Question: What is the date of the hearing as scheduled in the document?
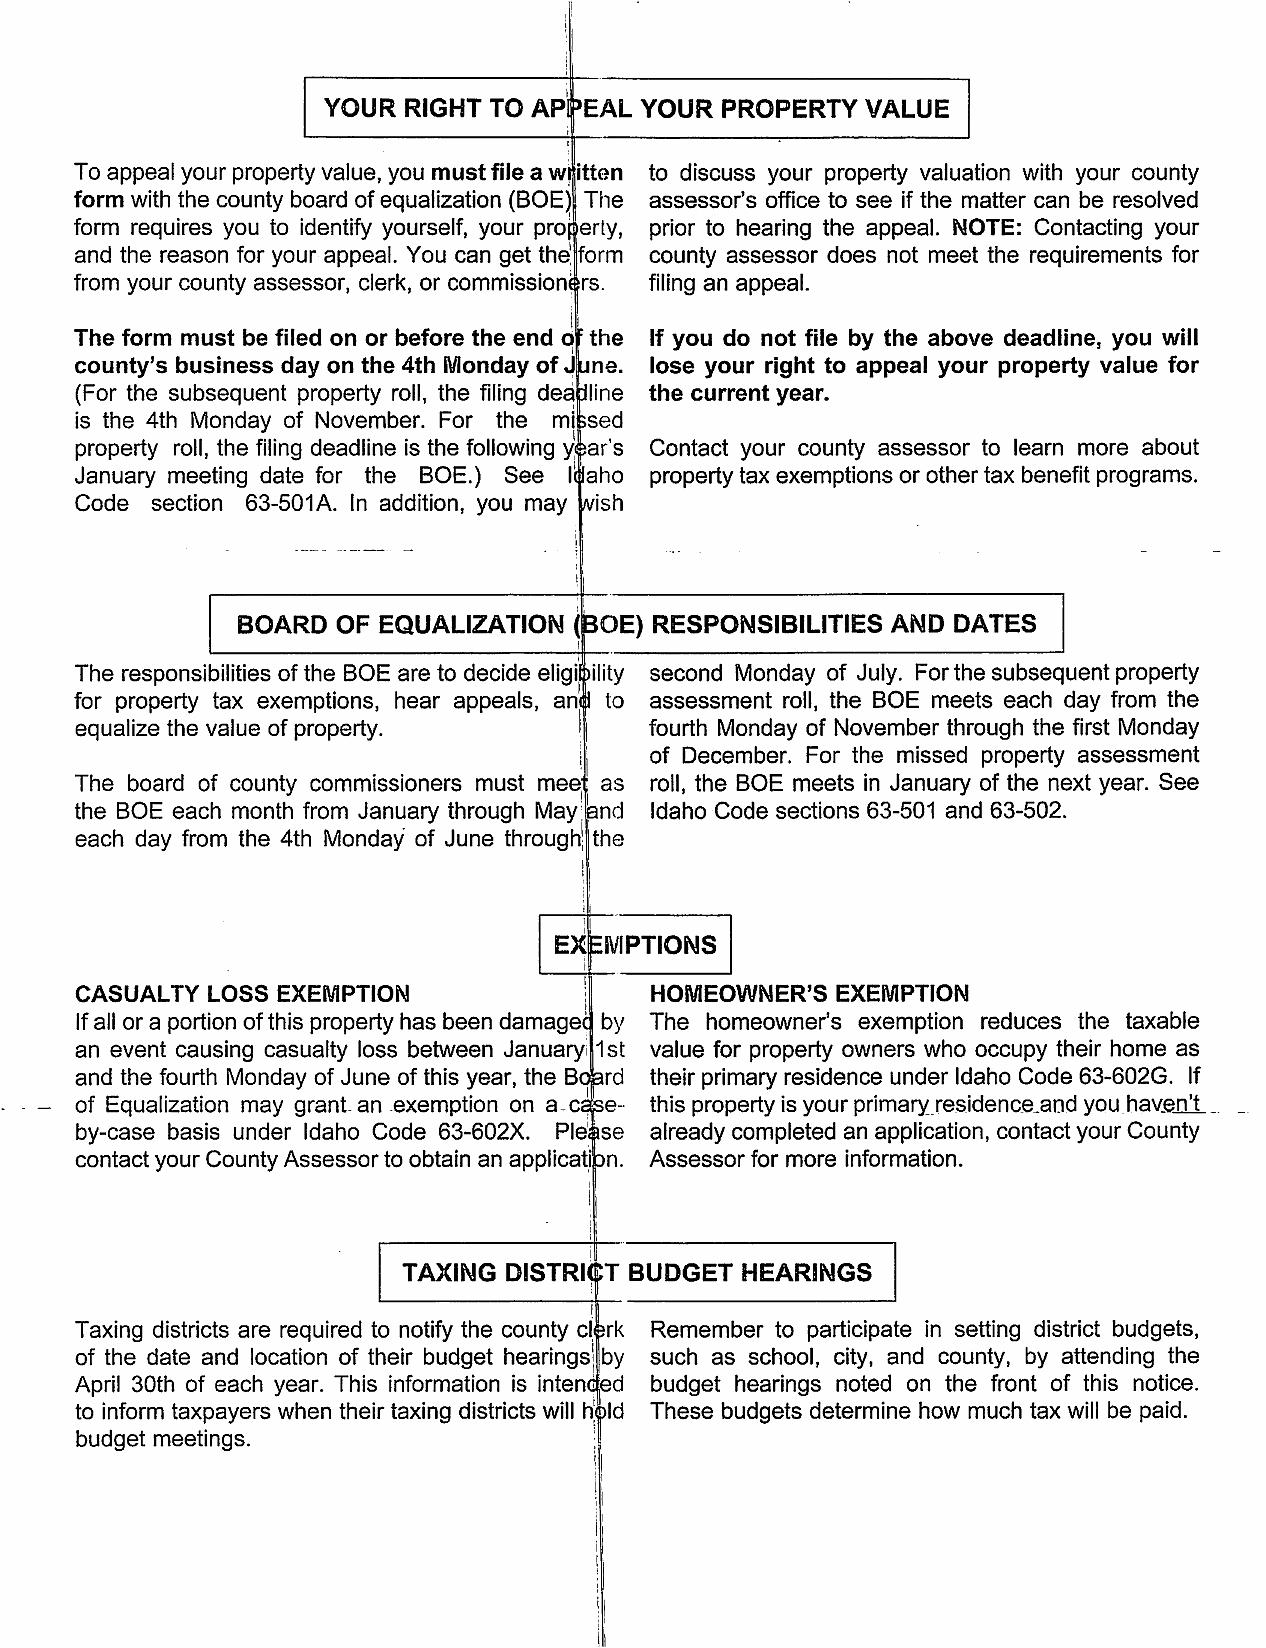
Answer: "second Monday of July"